Question: What do the imaging results show?
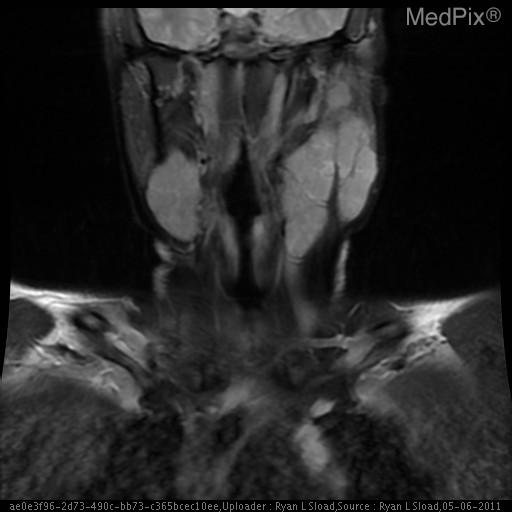
Answer: The imaging shows Significant bilateral neck adenopathy. Confluent left parotid and periparotid nodal mass with largest single node measuring 2.7cm x 1.9cm.  Numerous other left level II and III nodes with largest measuring 3.6cm x 2.1cm.  Mediastinal and bihilar adenopathy. Coronal view showing multiple enlarged lymph nodes in the submandibular and lateral neck area..